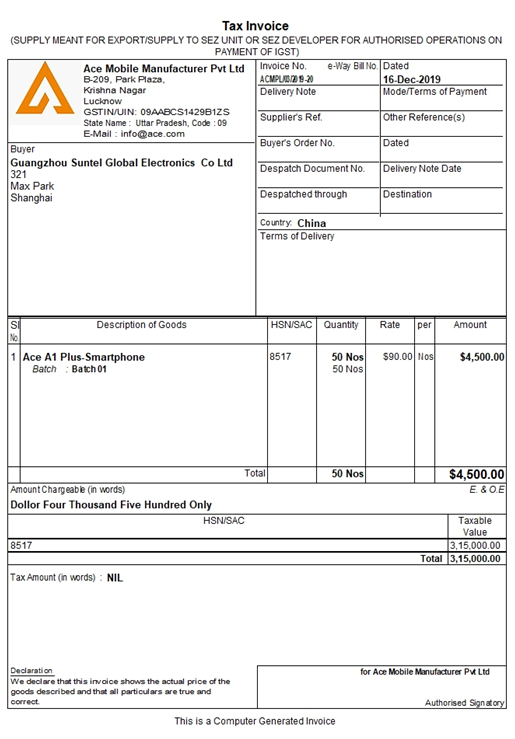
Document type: Invoice